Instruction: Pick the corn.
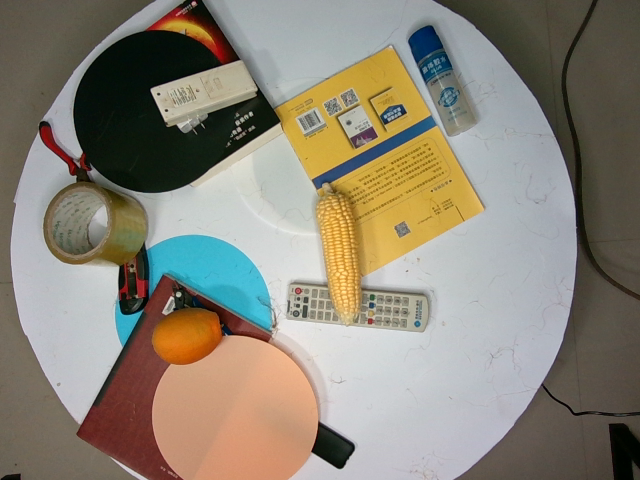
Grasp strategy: vertical